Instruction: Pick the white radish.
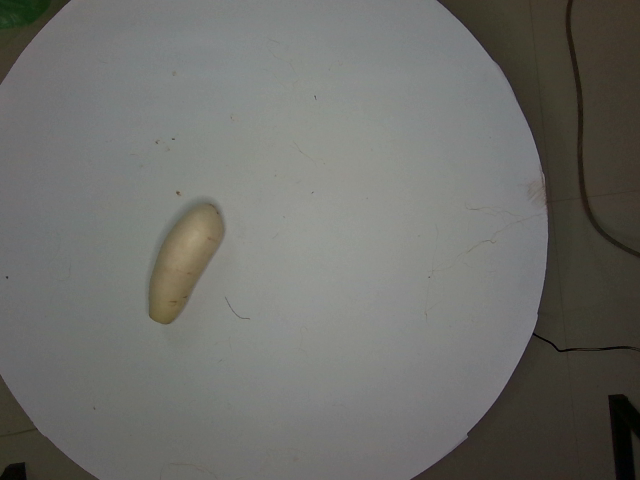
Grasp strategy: vertical